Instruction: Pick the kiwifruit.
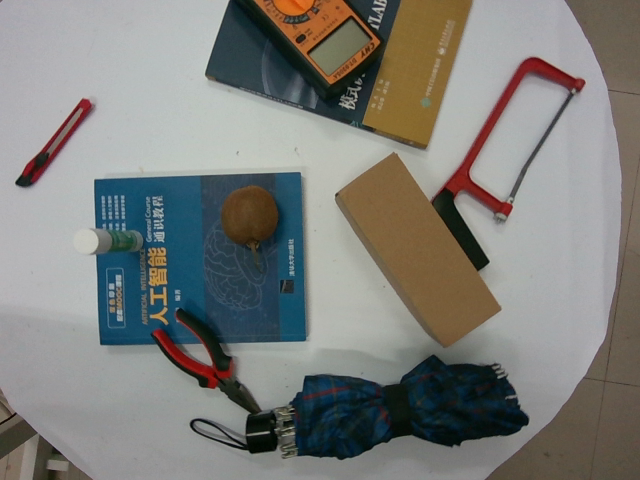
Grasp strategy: vertical